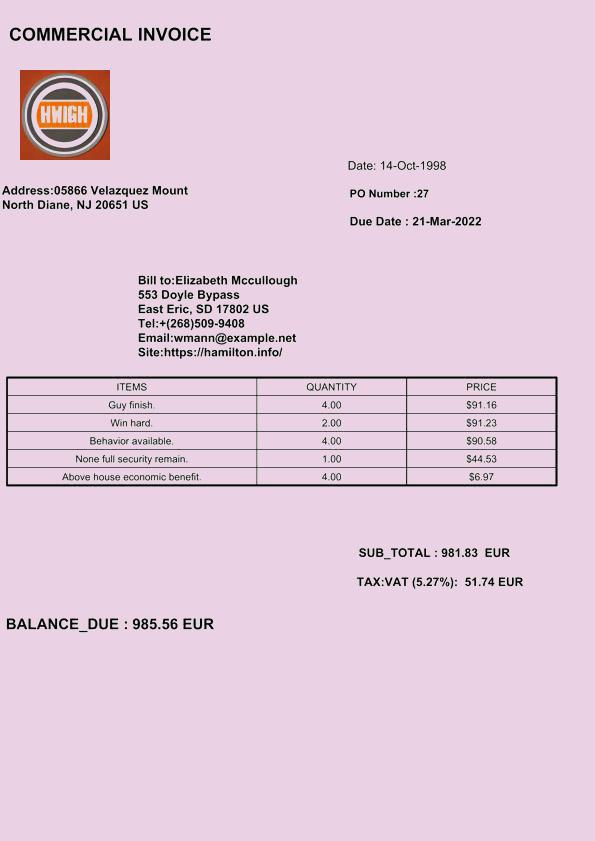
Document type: Invoice